Question: What type of tax is indicated in the document, personal property or real estate?
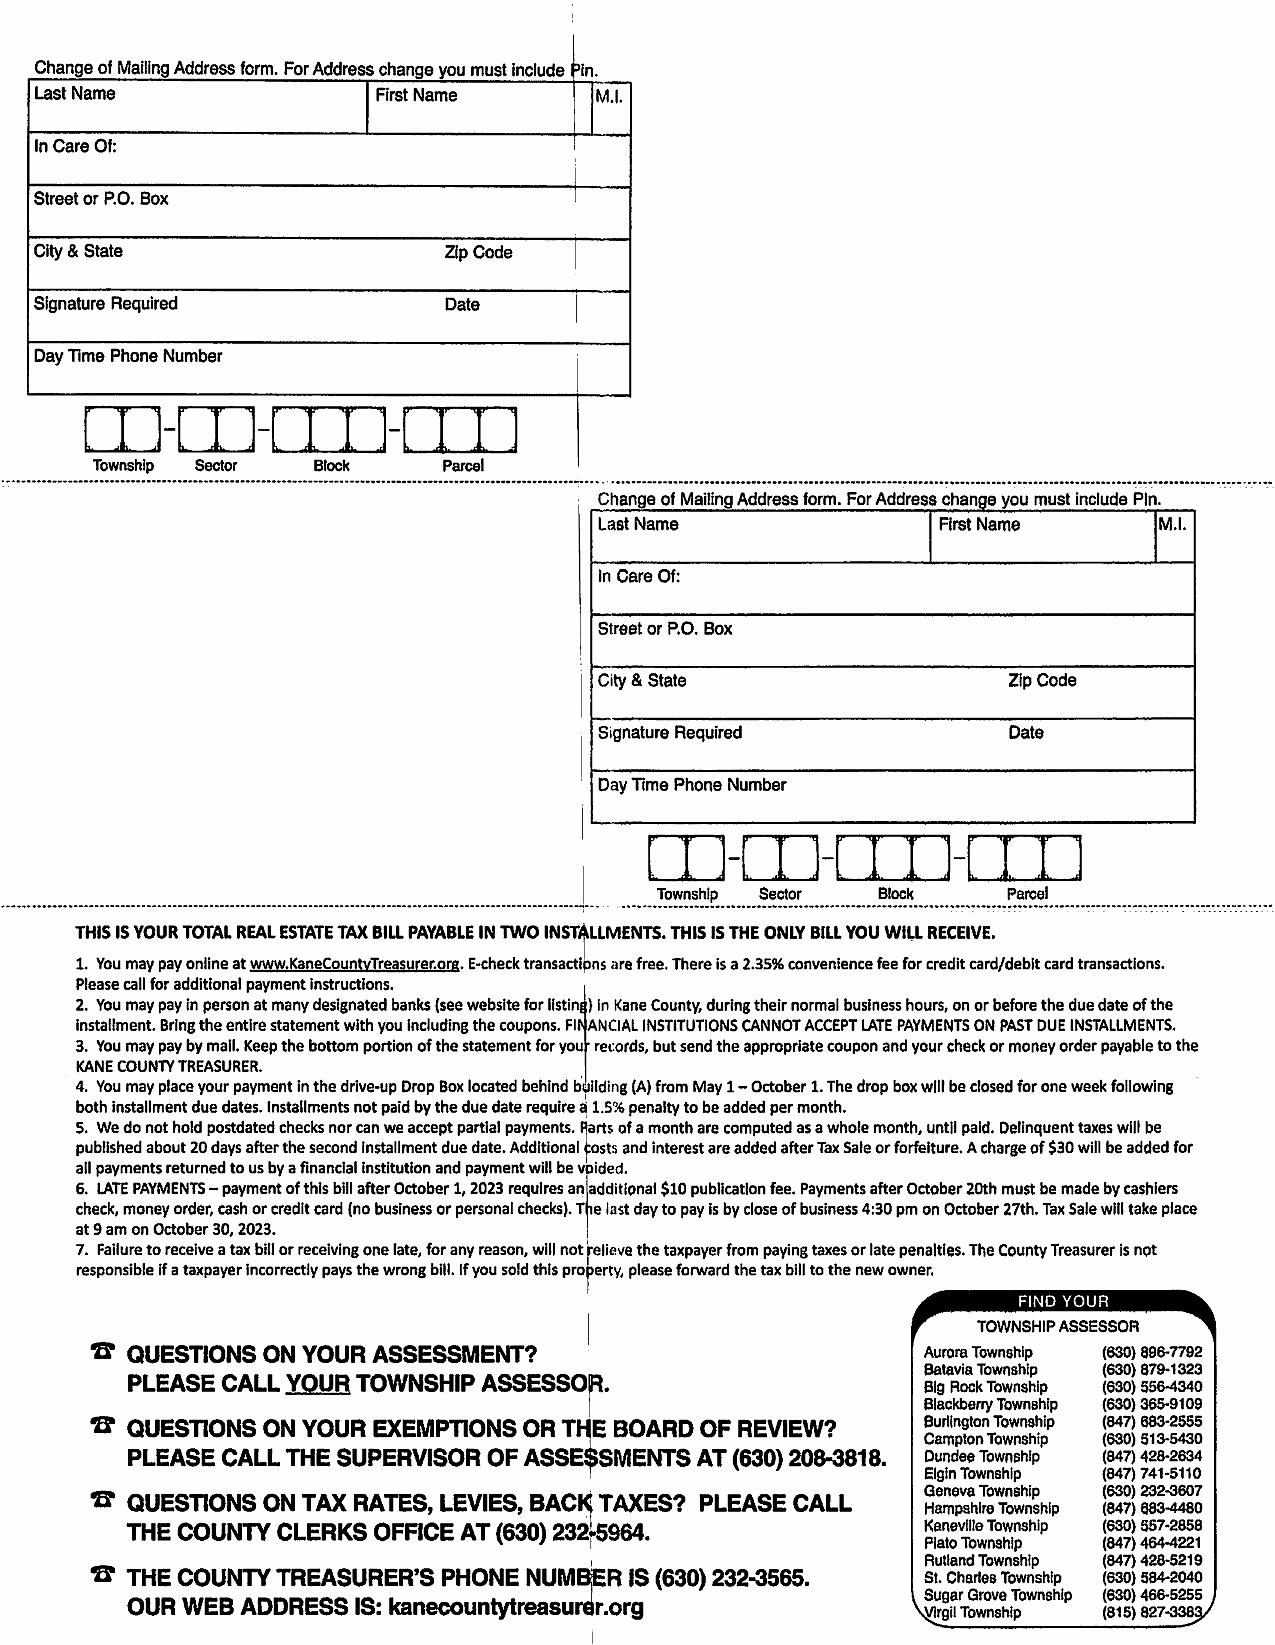
Answer: "Real Estate Tax"